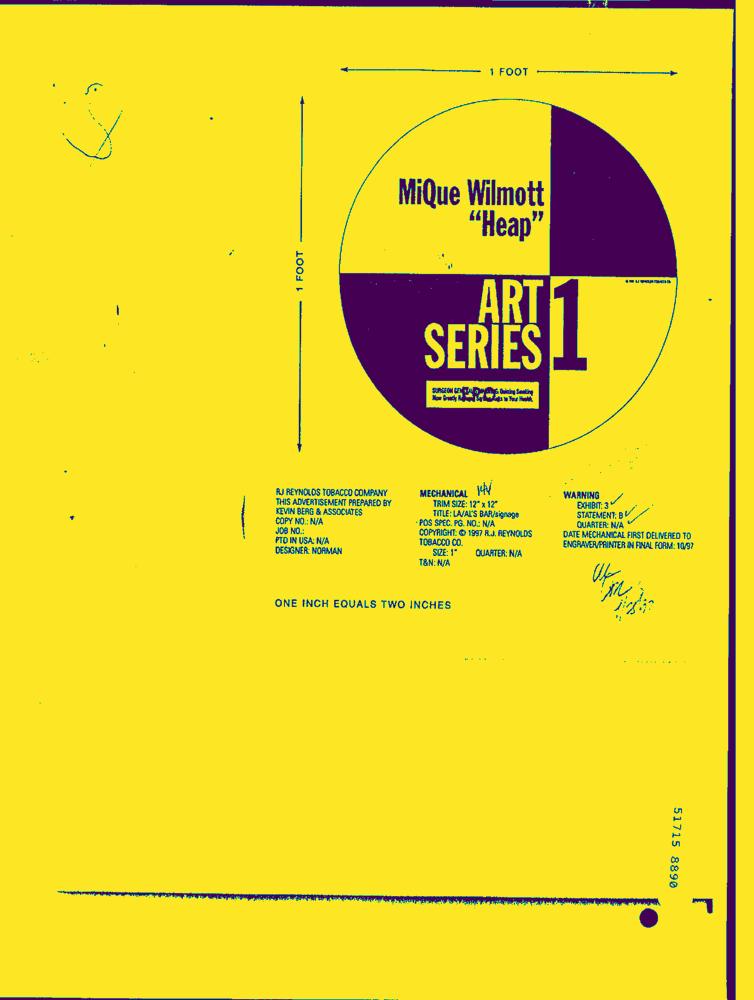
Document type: AD